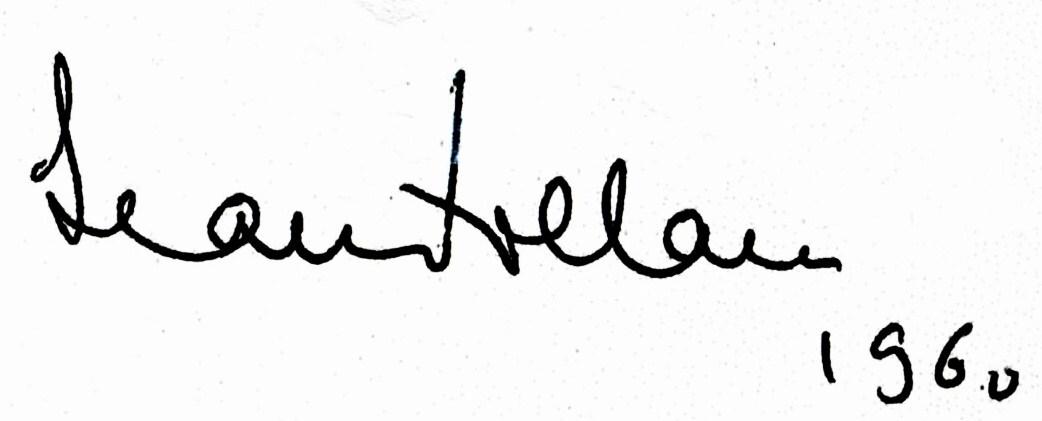
Signature of: jean follain